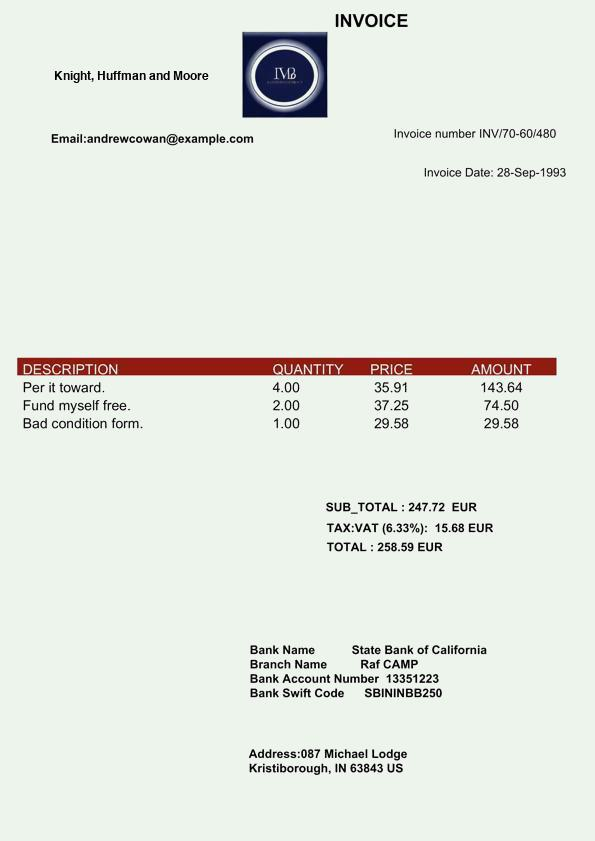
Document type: Invoice